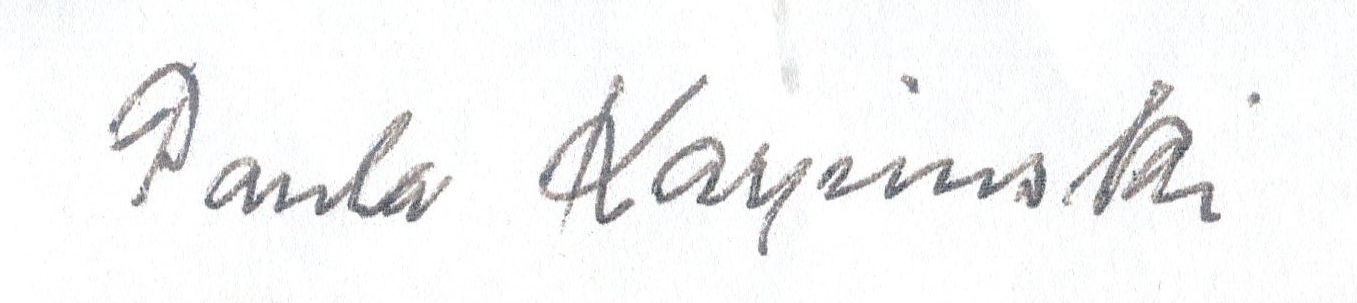
Signature of: paula elise karpinski